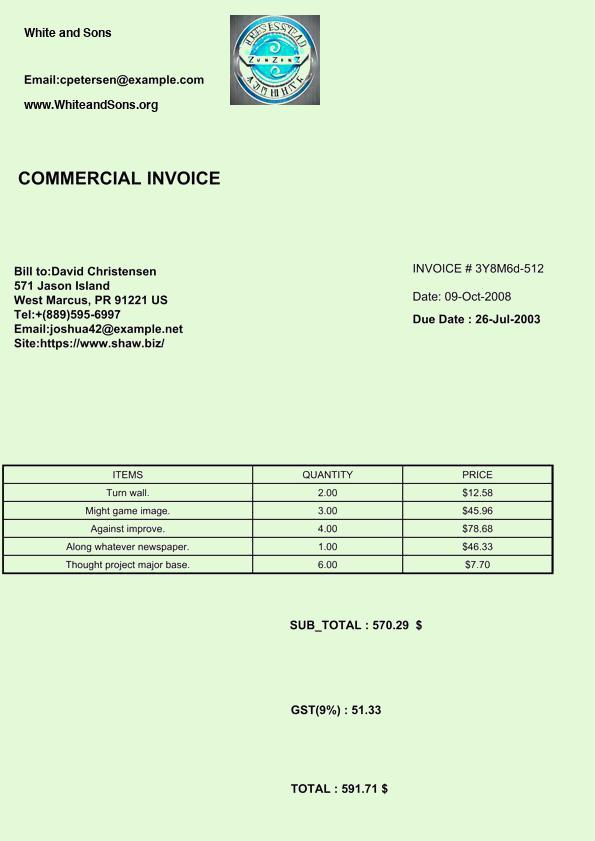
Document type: Invoice